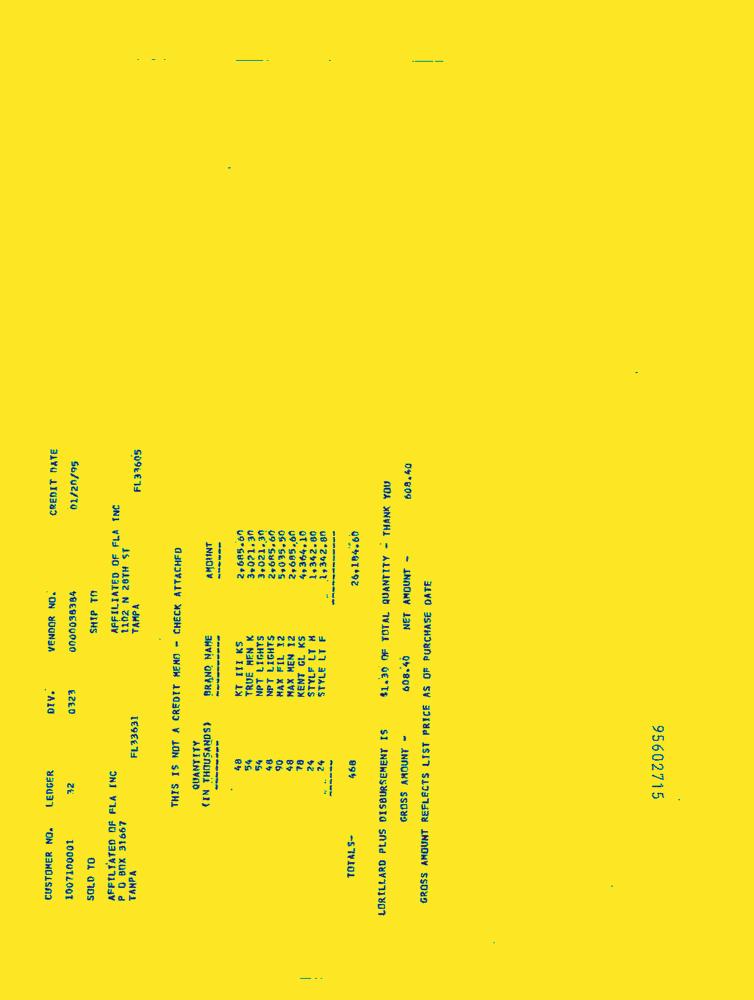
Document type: Invoice-Doc